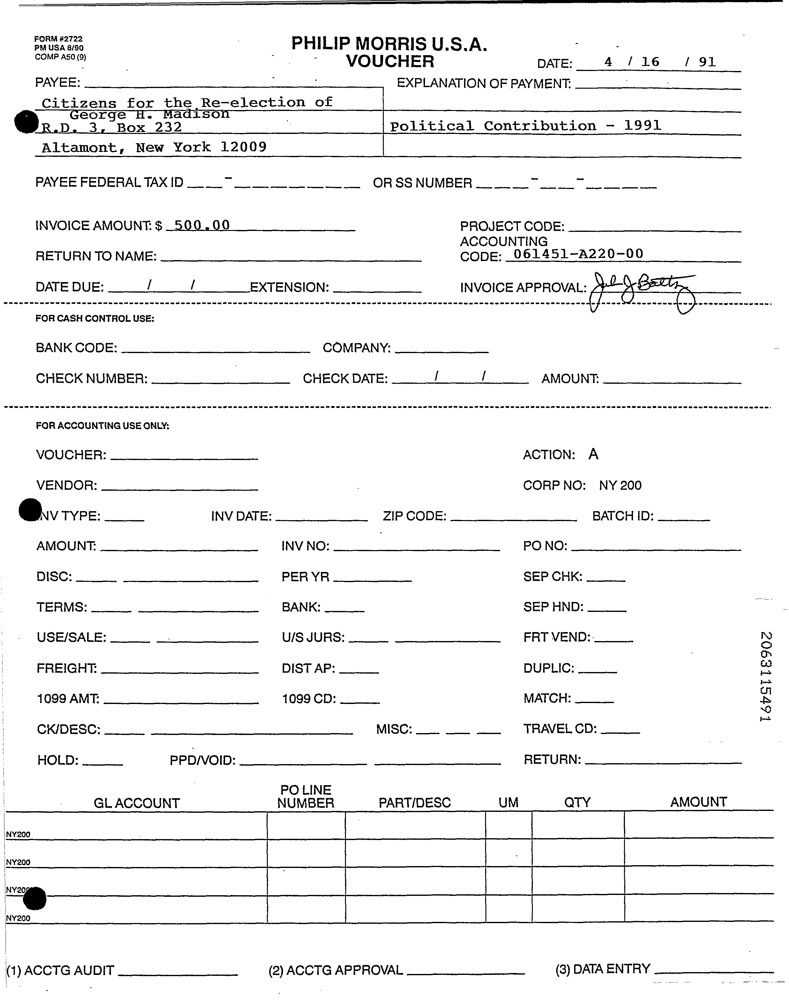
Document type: Invoice